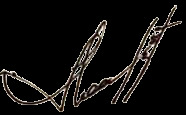
Signature of: hikmat hasanov